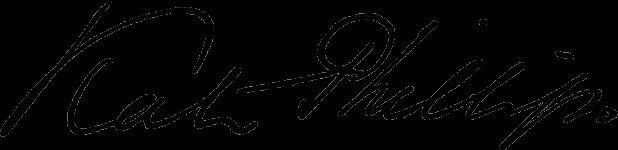
Signature of: kate phillips